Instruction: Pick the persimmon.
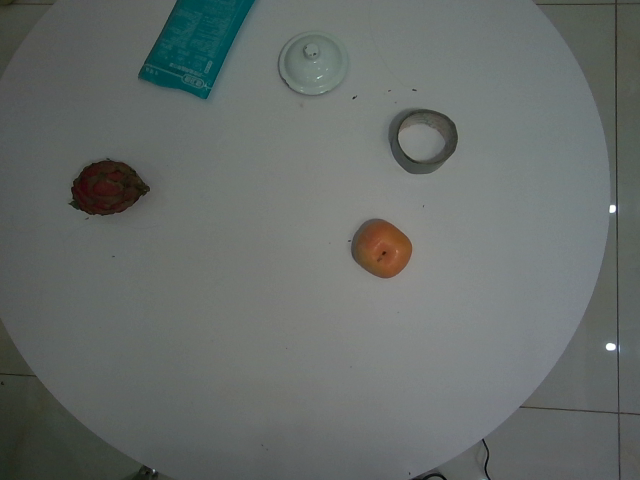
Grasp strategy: vertical